Question: How is the history relevant to the case?
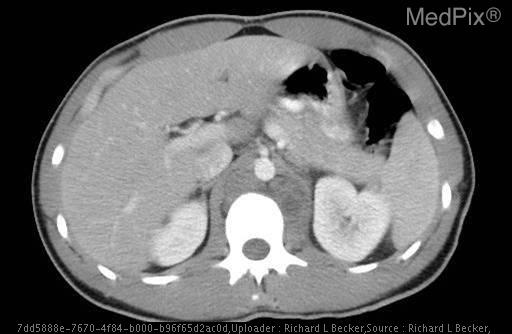
Answer: The patient's history of 20 y.o. man with trauma to the groin 4 days ago, presents with increasing pain and swelling of his left testicle for two days. is key in understanding the case.